Question: Explain the disease:
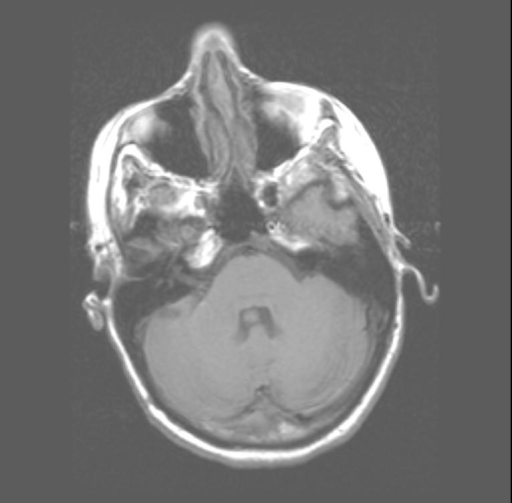
Answer: The disease is discussed as: Lesions/Condition: Choroid Plexus Papilloma

Derived from choroid plexus epithelium

WHO Grade: I

The most common symptoms are headache, bulging fontenelle, vomiting, ataxia, and enlarging head circumference.  The etiology of the hydrocephalus seen in these patients is not completely understood - it may be in part due to overproduction of CSF by the CPP, blockage of the arachnoid granulations by hemorrhage, or mechanical obstruction.

Common  Locations: In children, CPPs more often occur in the lateral ventricles, while fourth ventricle CPPs are more common in adults. 50% occur in the atrium of the lateral ventricles, and 40% occur in the 4th ventricle.

Demographics: Most common clinical profile is a child in the first 2 years of life.  Lateral ventricle CPPs occur with equal frequency in males and females, whereas fourth ventricle CPPs are more common in males (3:2). CPP make up 2-4% of pediatric brain tumors, but only 0.5% of adult brain tumors.

Gross  Morphology: Cauliflower-like mass.

Histology: Normal choroid plexus tissue without atypia.

Radiology:
CT: CPPs are often calcified and ehnace with contrast.
MRI: T1 hypo to isointense with characteristic hyperintensity on T2. The lesions enhance avidly on post contrast imaging.    On GRE there may be low signal due to calcification or hemorrhage.
MRA: can reveal enlarged choroid plexus vasculature
By imaging it is difficult to differentiate CPP from choroid plexus carcinomas.  Both of these lesions may seed the CSF pathways.

Differential Diagnosis: Choroid plexus carcinoma, ependymoma, meningioma, metastasis

Prognosis  and  Treatment: Resection. Without surgery, the patient is at risk for hydrocephalus from CSF outflow obstruction. Recurrence is rare, and although choroid plexus papillomas have premalignant potential, most have a benign course.